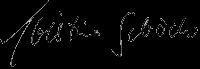
Signature of: kristina schröder